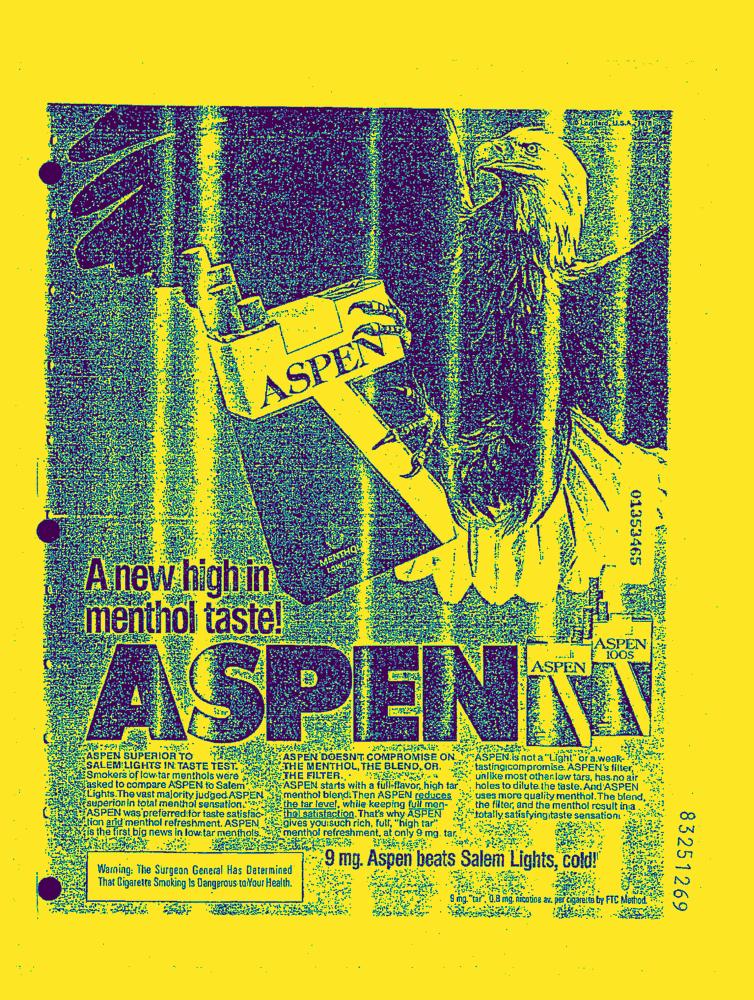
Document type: AD